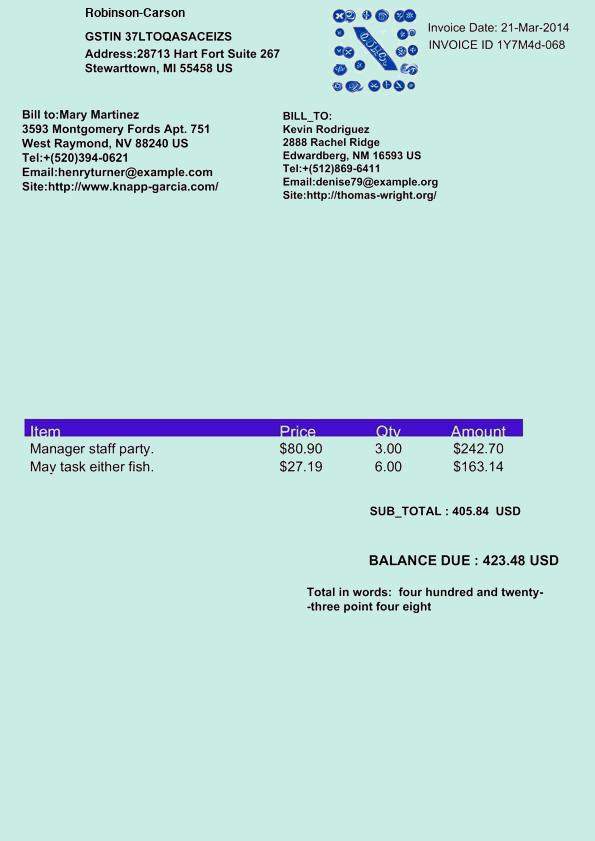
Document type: Invoice